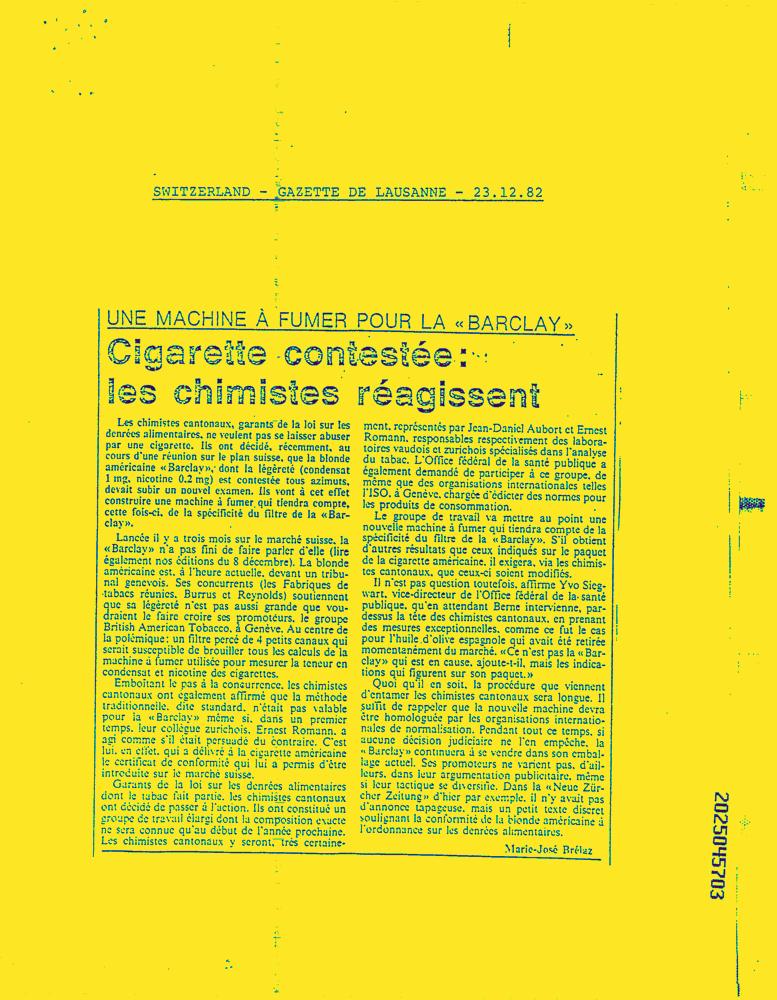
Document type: News-Article